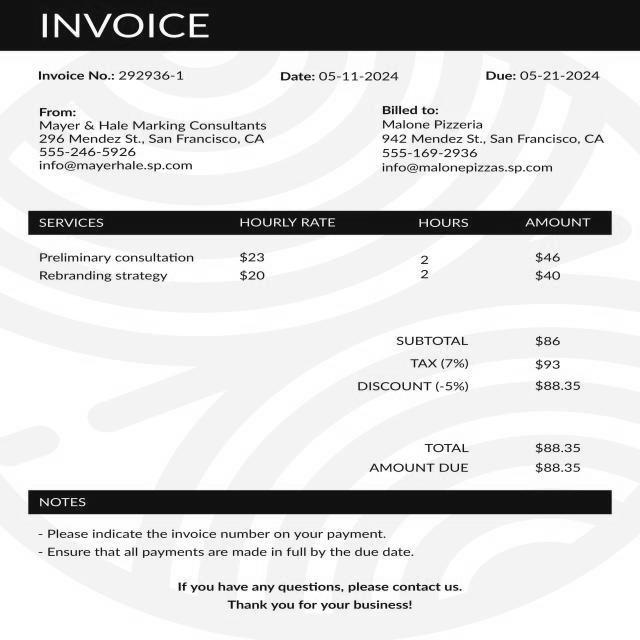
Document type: Invoice